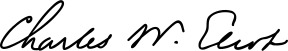
Signature of: charles william eliot